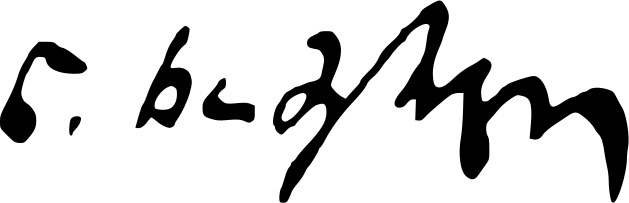
Signature of: noe khomeriki